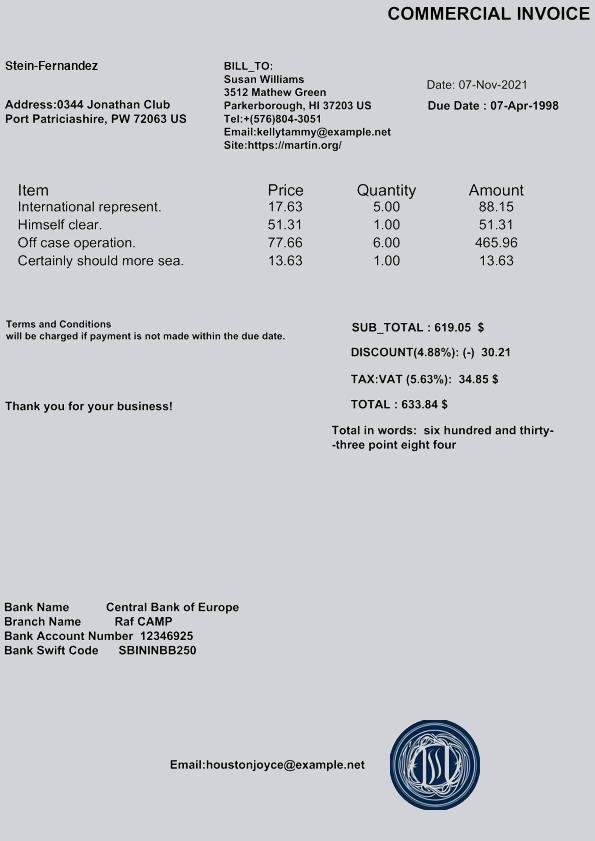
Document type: Invoice